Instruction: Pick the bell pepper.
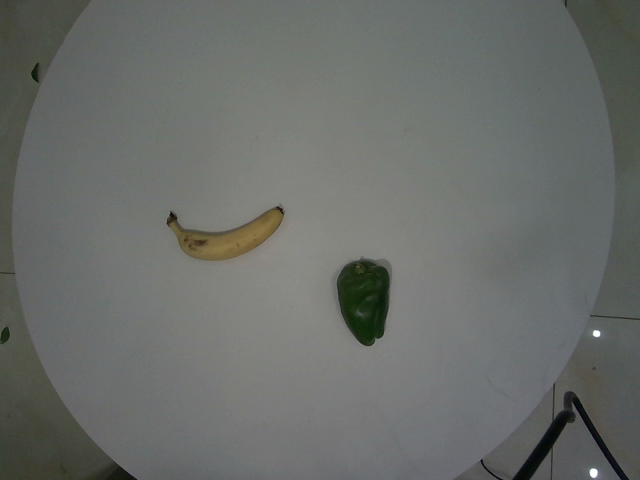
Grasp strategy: vertical